Question: What is the potential diagnosis?
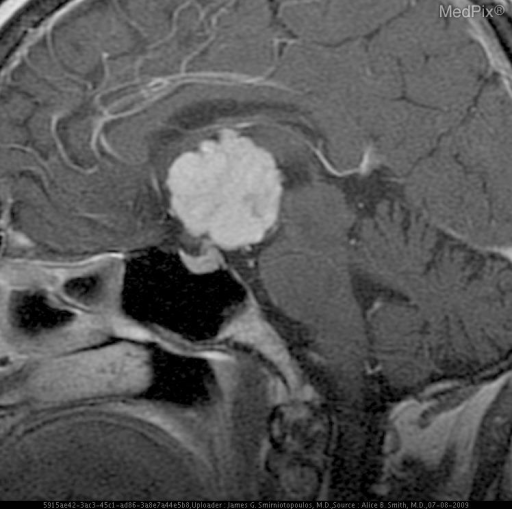
Answer: The possible diagnosis includes •  Hypothalamic glioma (astrocytoma)
•  Langerhan Histiocytosis
•  Germ Cell Neoplasm
•  Hypothalamic hamartoma
•  Chordoid Glioma.